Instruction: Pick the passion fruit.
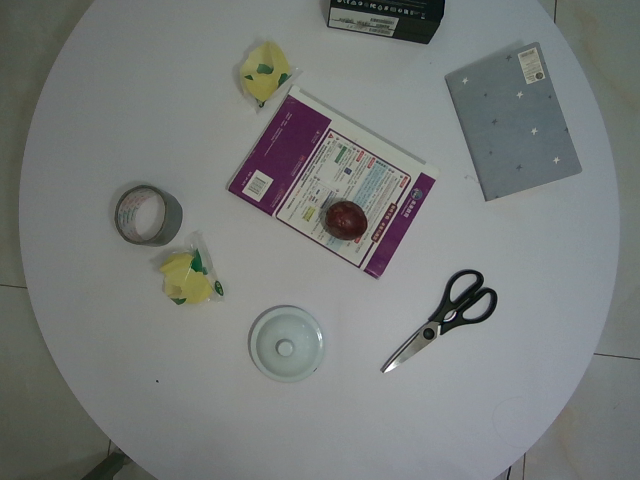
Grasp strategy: vertical